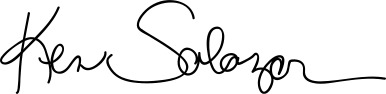
Signature of: ken salazar